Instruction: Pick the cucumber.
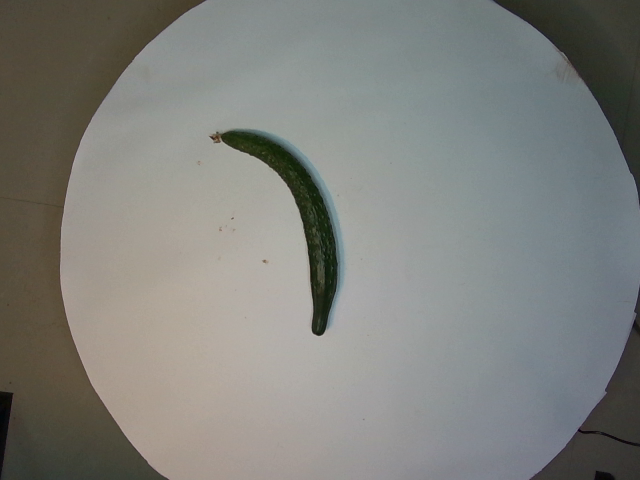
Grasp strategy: vertical